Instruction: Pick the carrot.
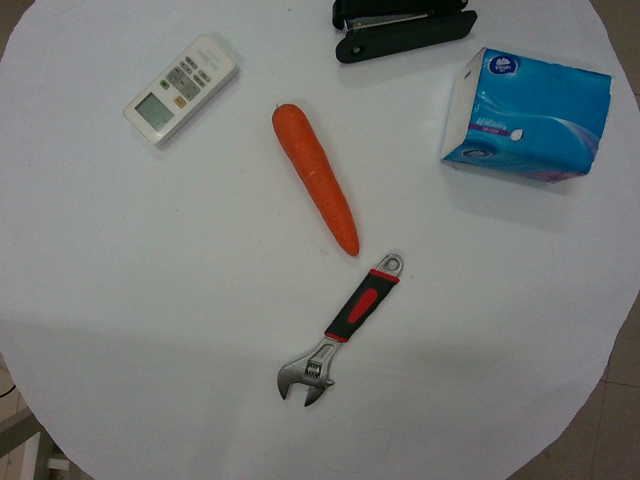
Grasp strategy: vertical